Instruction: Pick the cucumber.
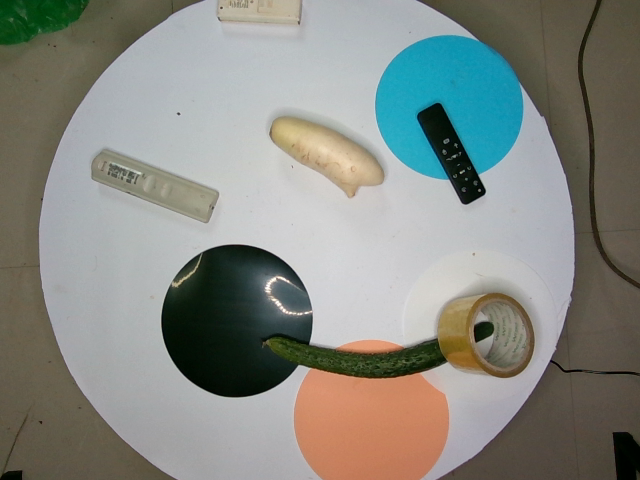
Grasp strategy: vertical